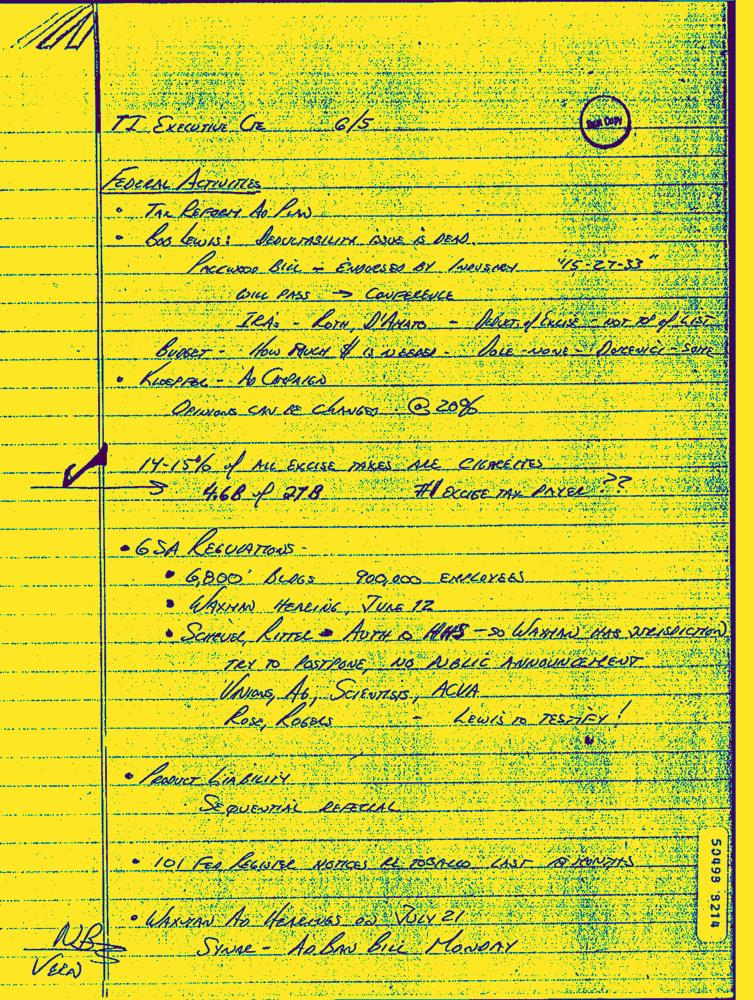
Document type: Hand-Written